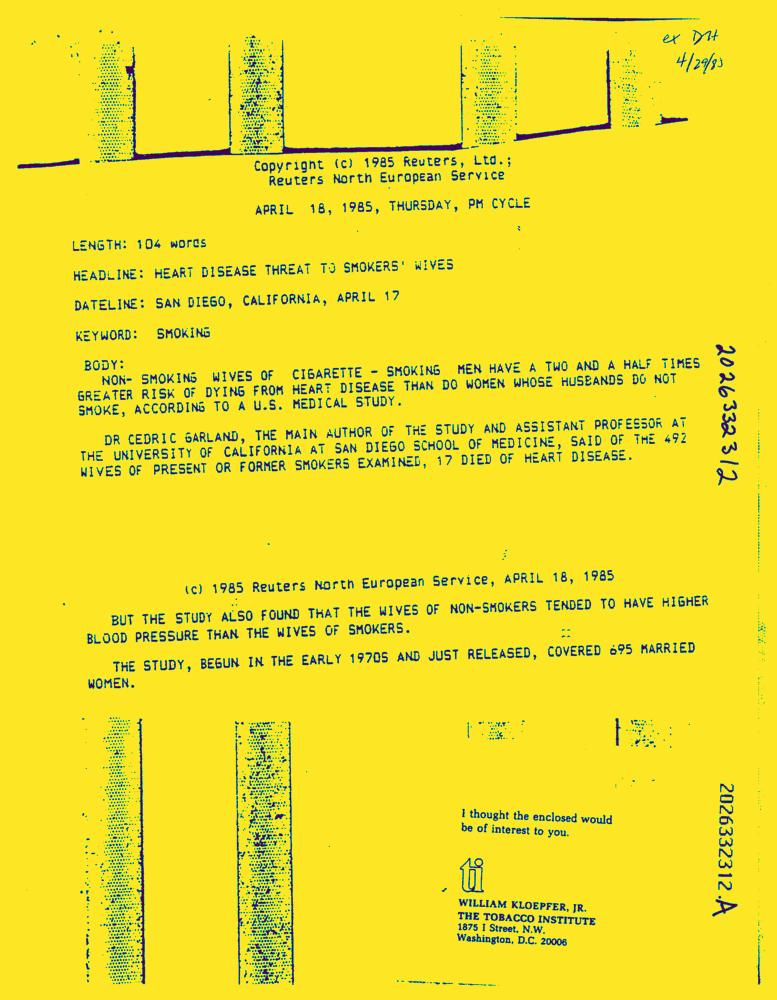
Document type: News-Article